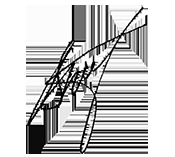
Signature of: ángel ruiz cediel